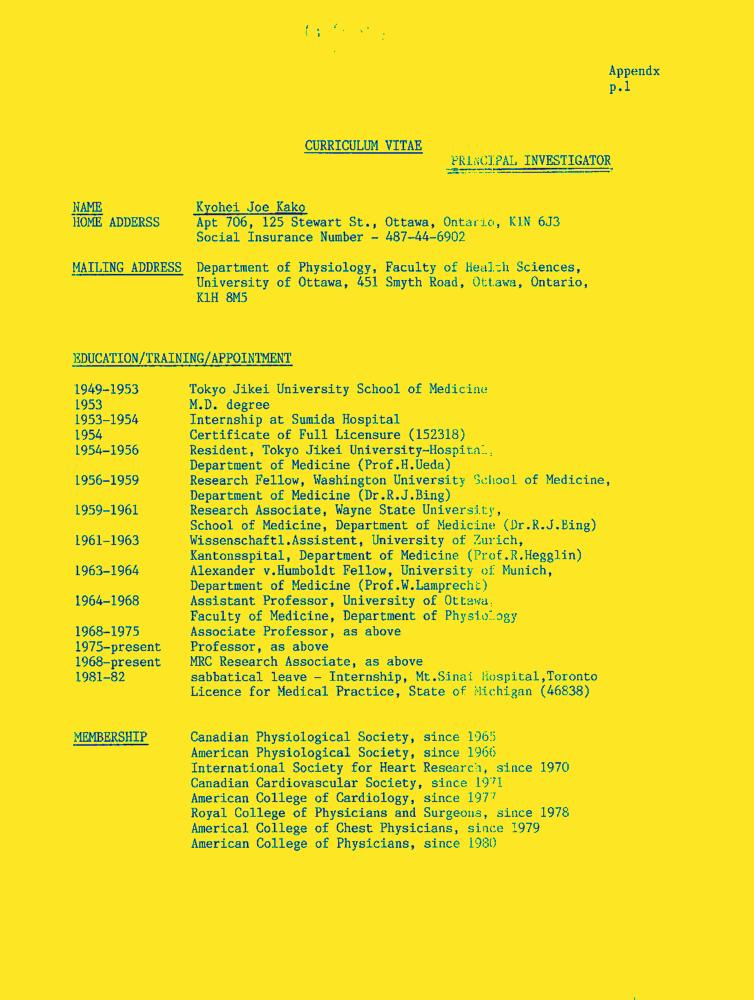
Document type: Resume-Doc